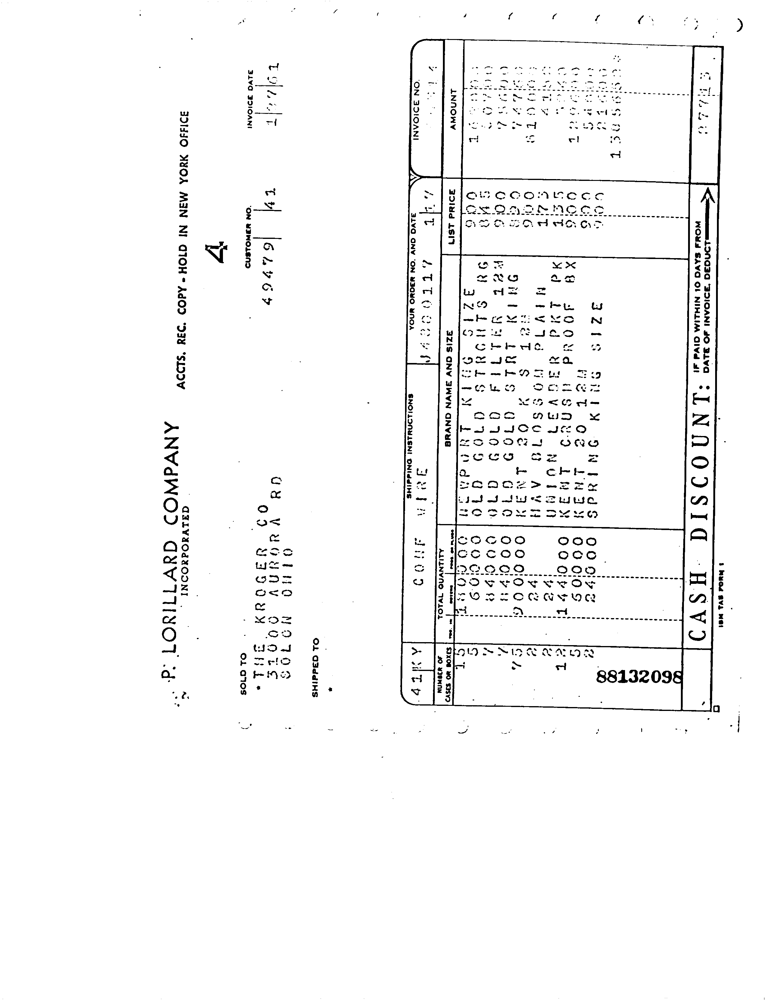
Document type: Invoice